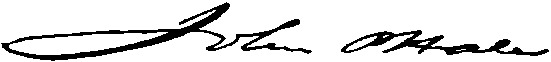
Signature of: john p hale